Question: What jurisdiction, city, or county is the document associated with?
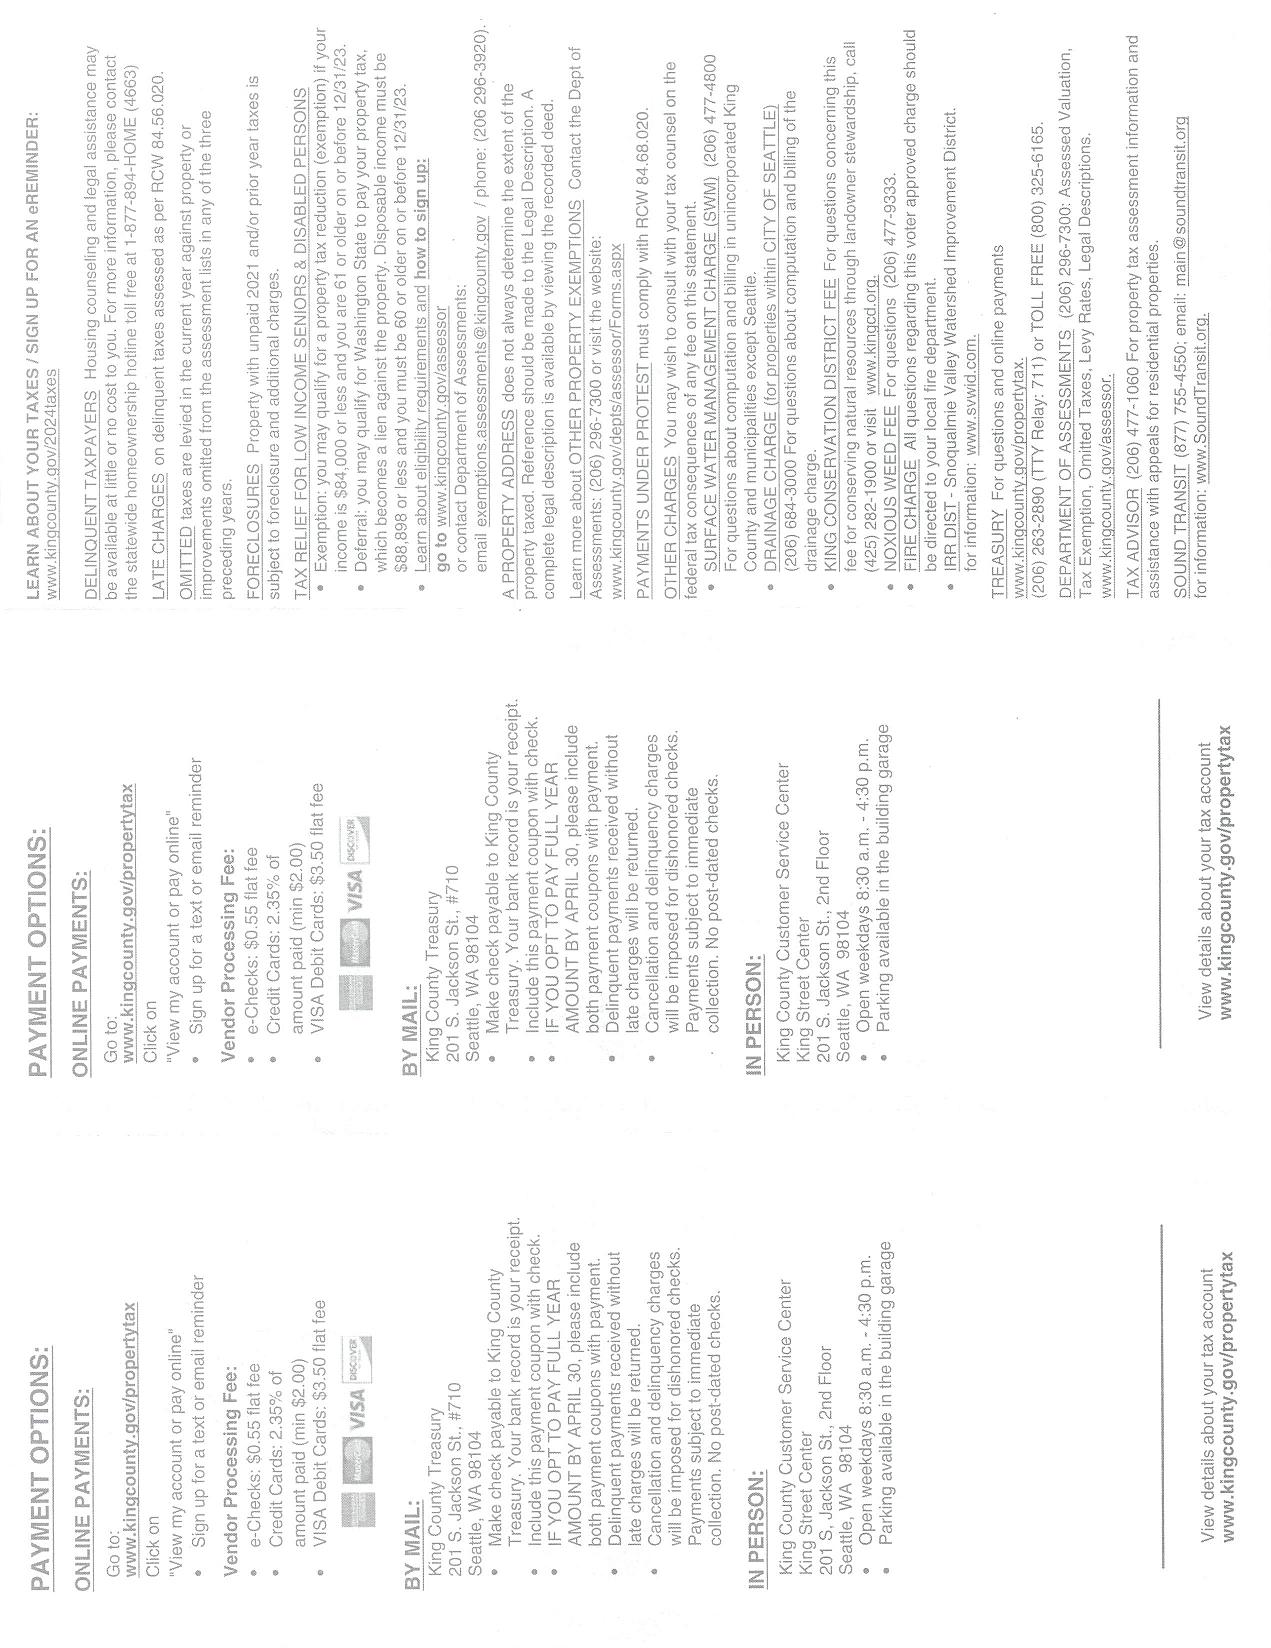
Answer: "Cook County"